Question: What is the address or location of the property listed in the document?
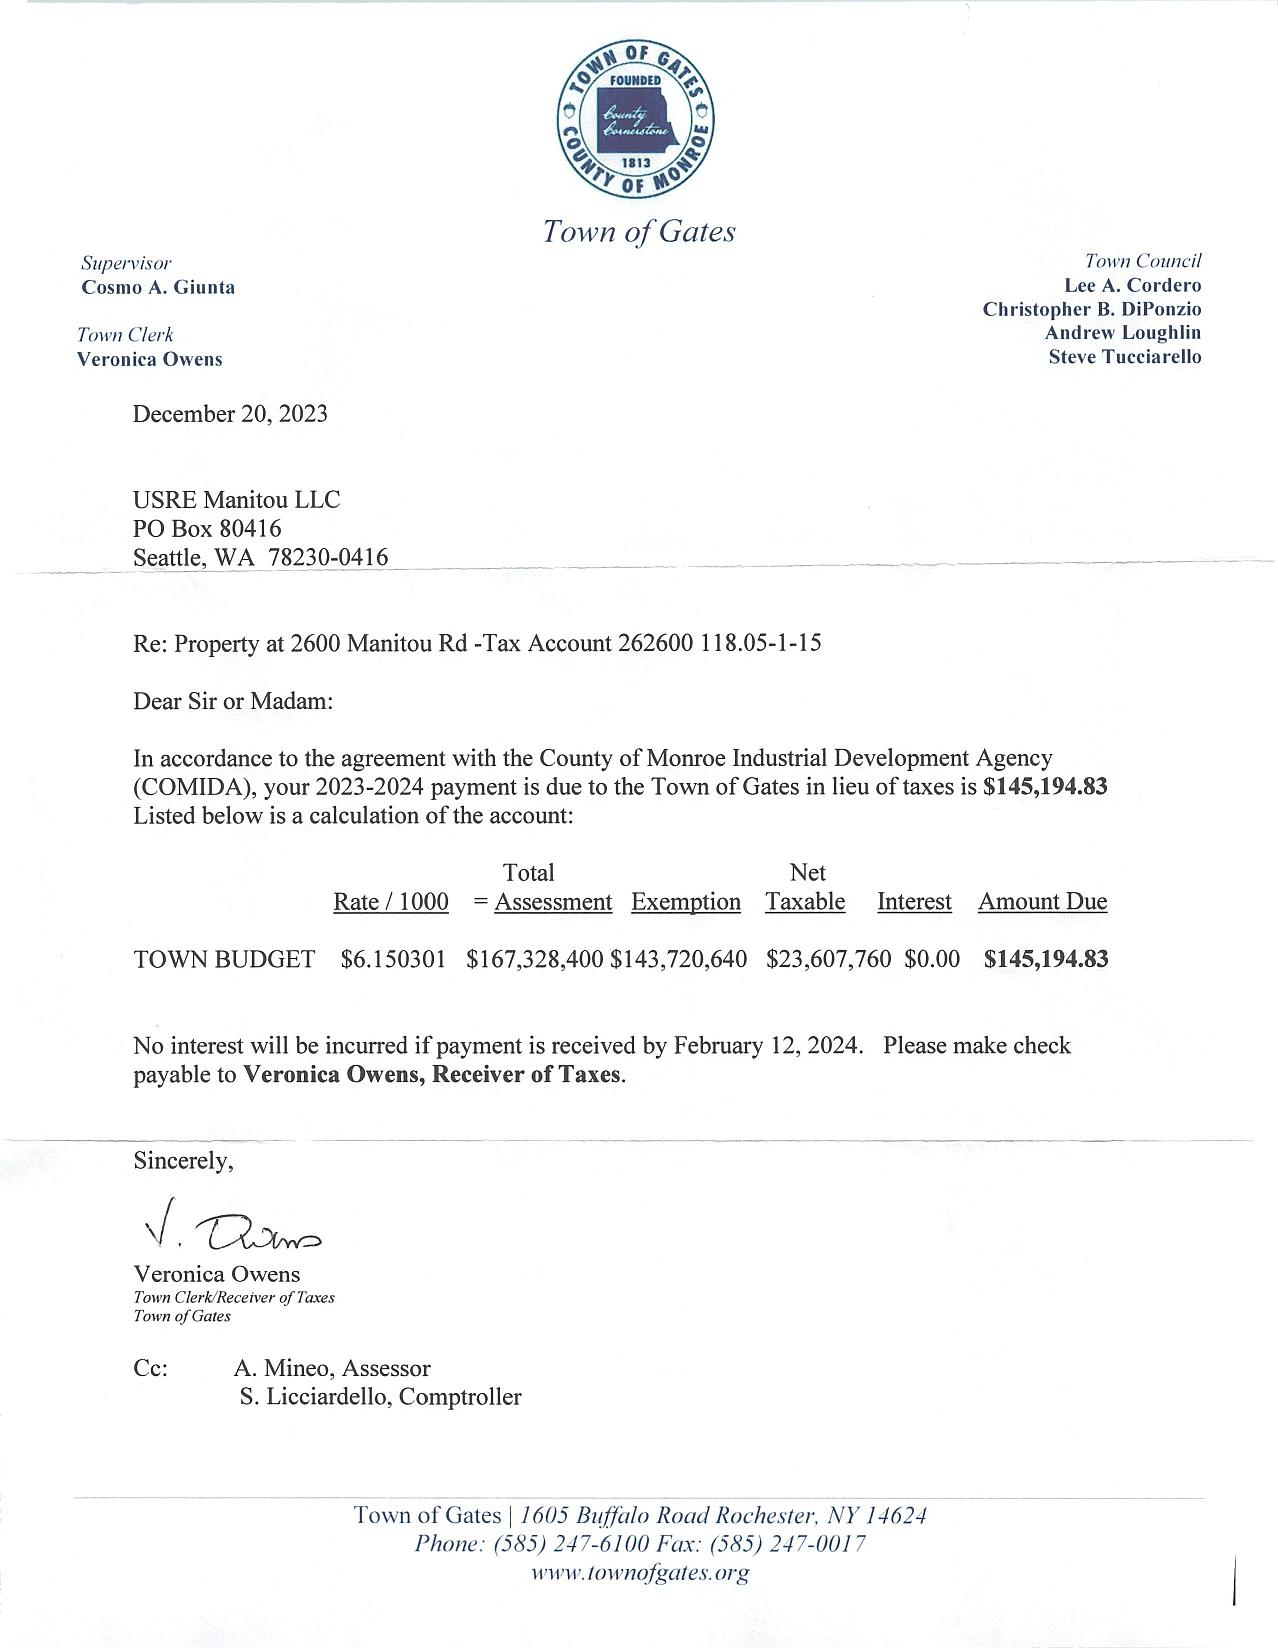
Answer: "2600 Manitou Rd"